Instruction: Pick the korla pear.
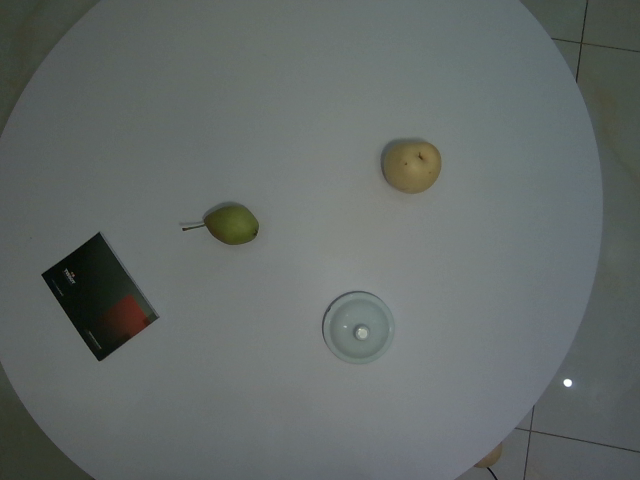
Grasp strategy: vertical